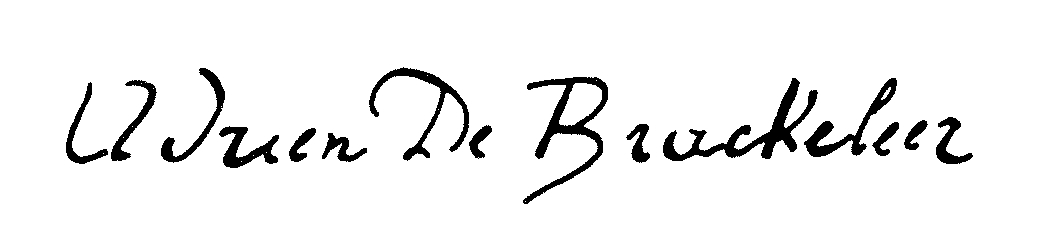
Signature of: adriaan de braekeleer